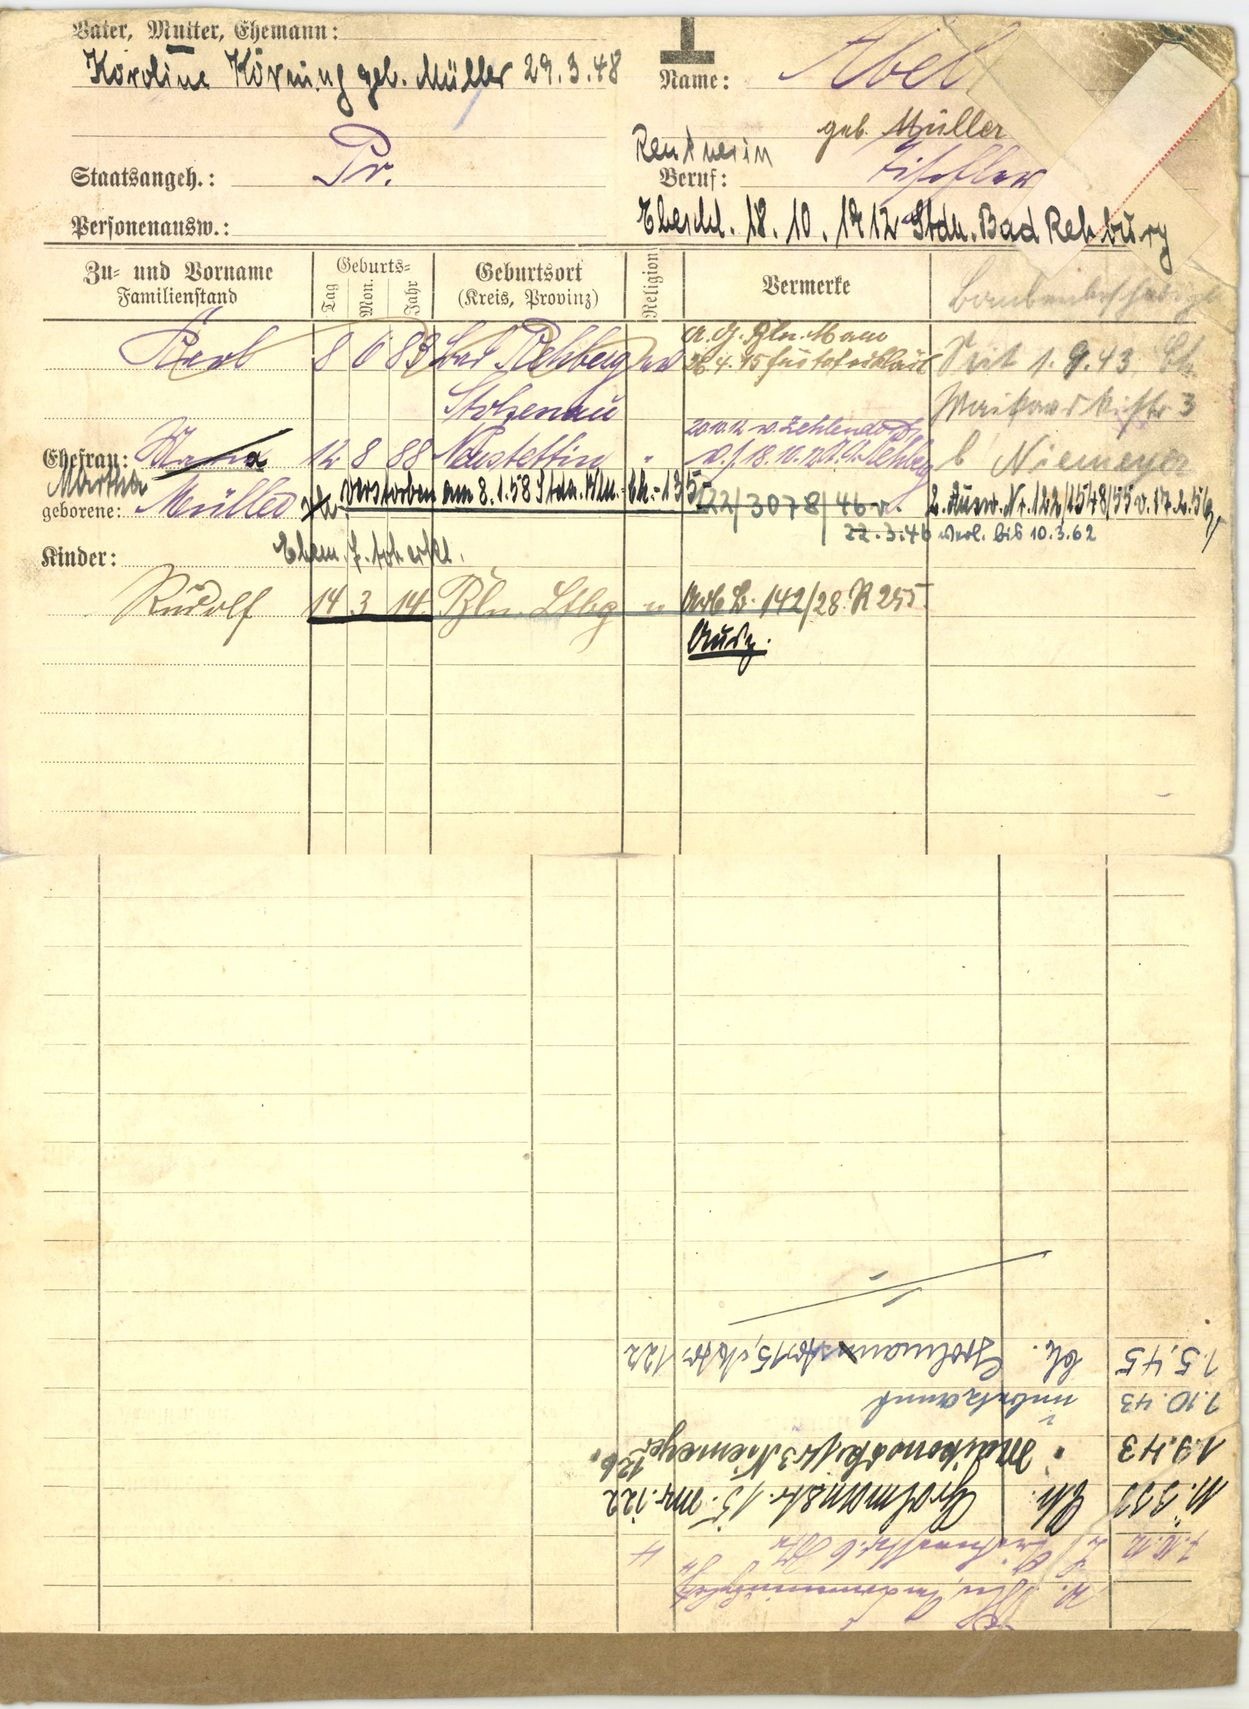
Abel
geb. Müller